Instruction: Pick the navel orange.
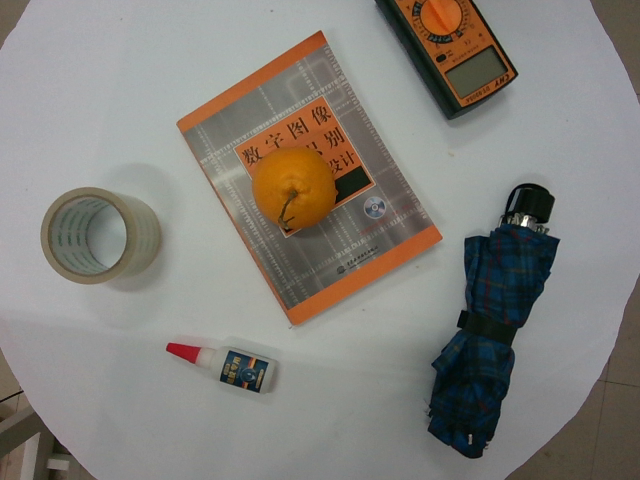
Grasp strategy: vertical